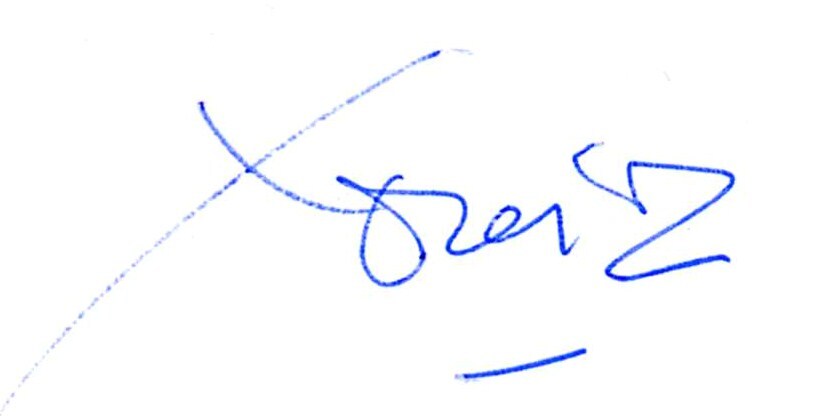
Signature of: xavier oriach